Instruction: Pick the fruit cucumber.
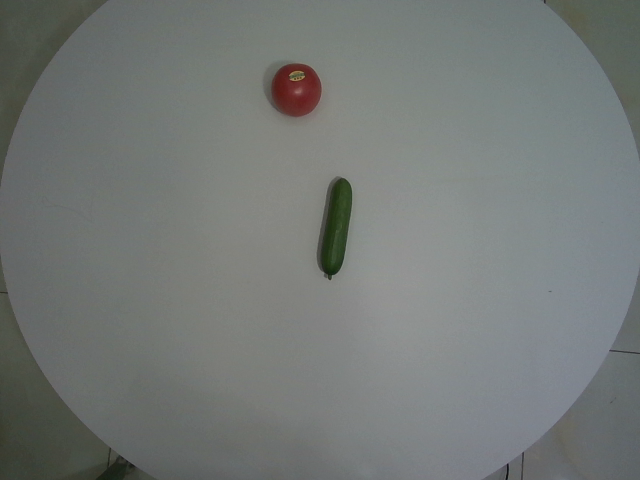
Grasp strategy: vertical